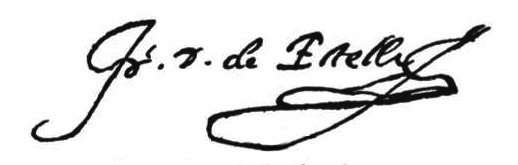
Signature of: diego de estella